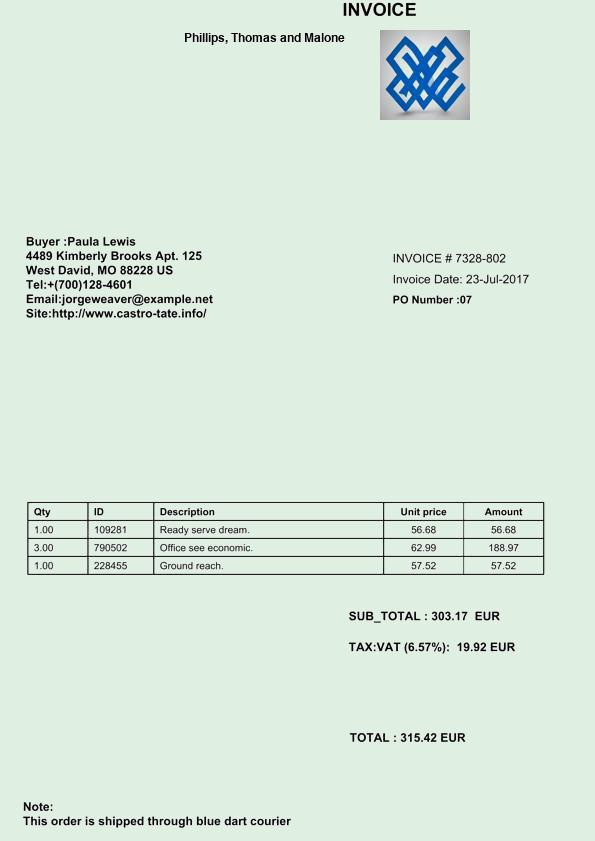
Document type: Invoice